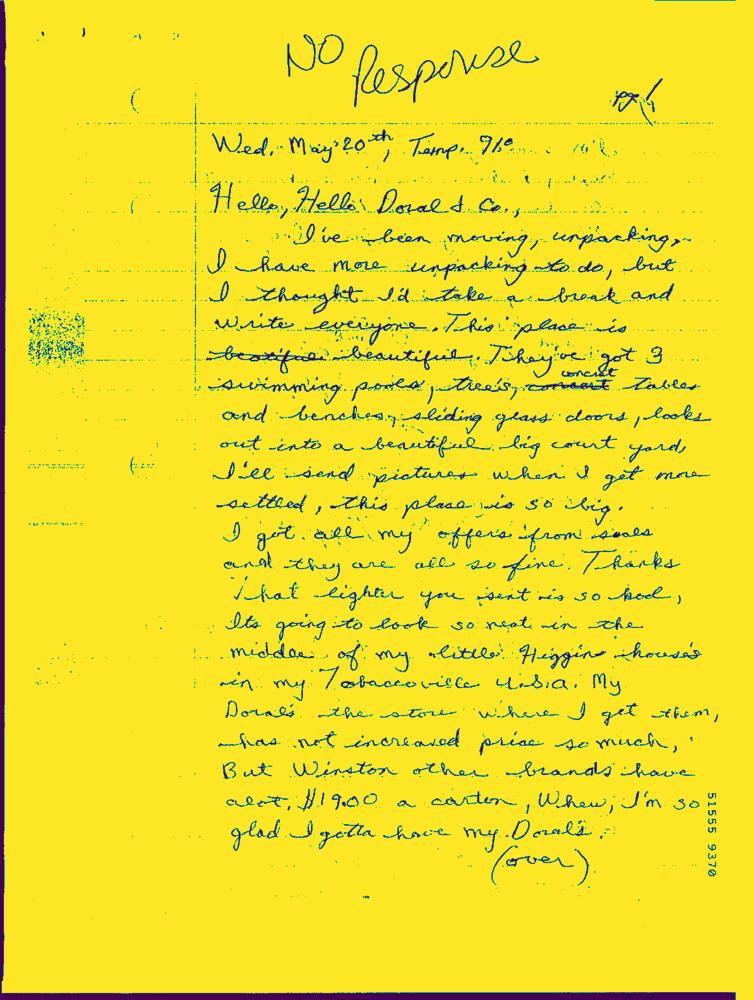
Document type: Hand-Written